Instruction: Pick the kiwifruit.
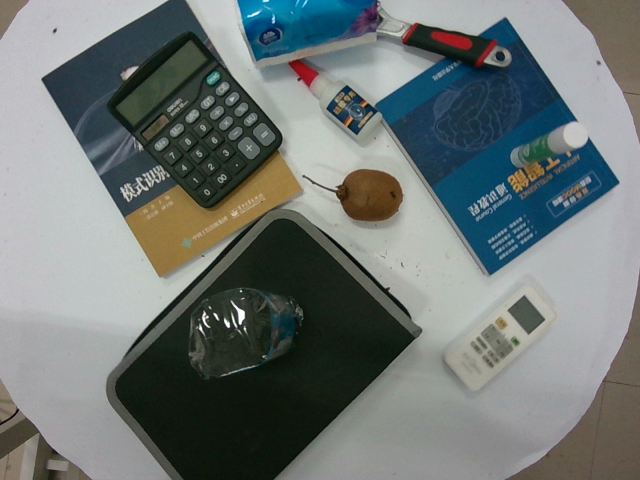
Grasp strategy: vertical